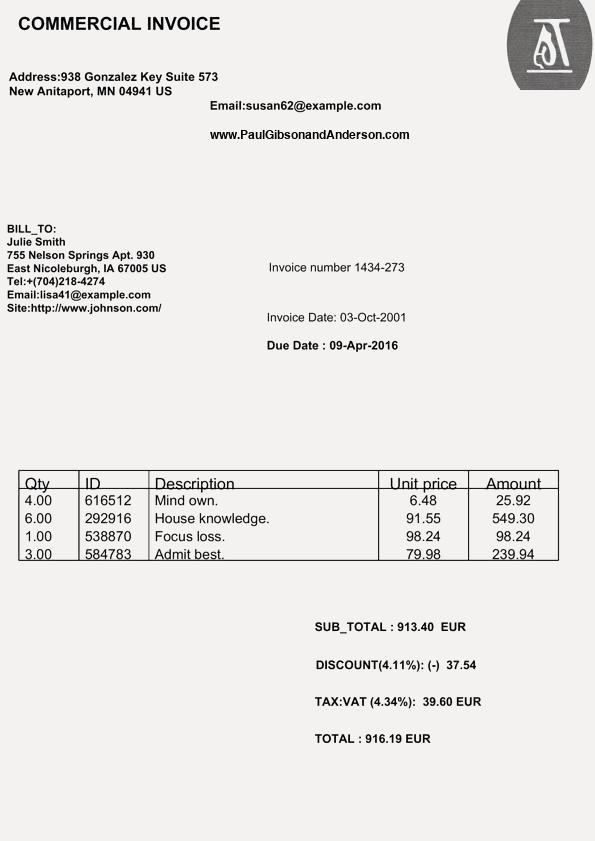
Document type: Invoice